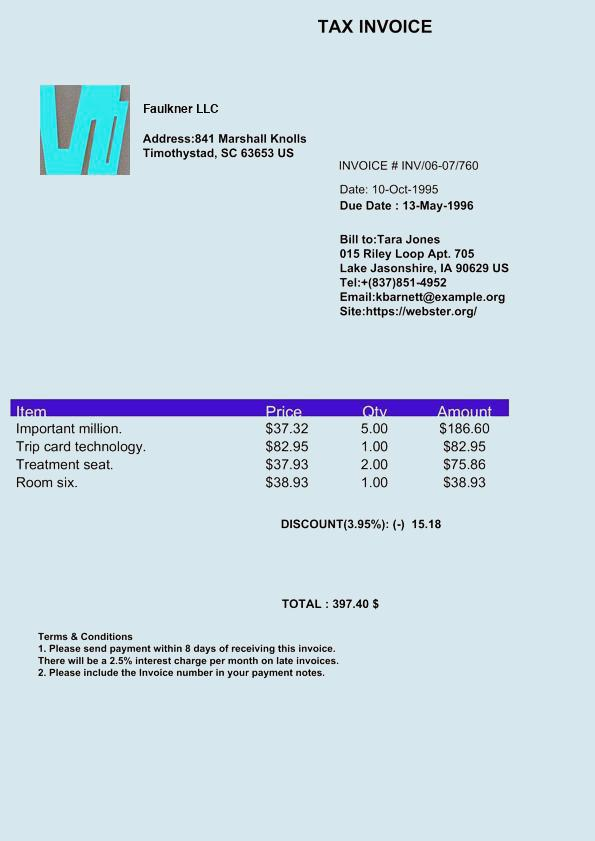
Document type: Invoice